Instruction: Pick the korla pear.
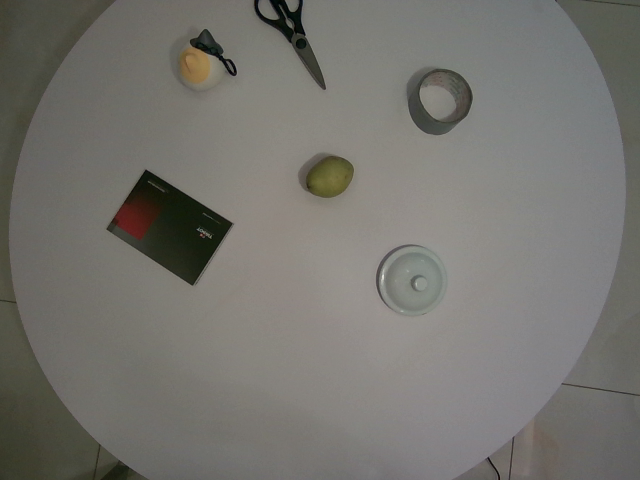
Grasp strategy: vertical